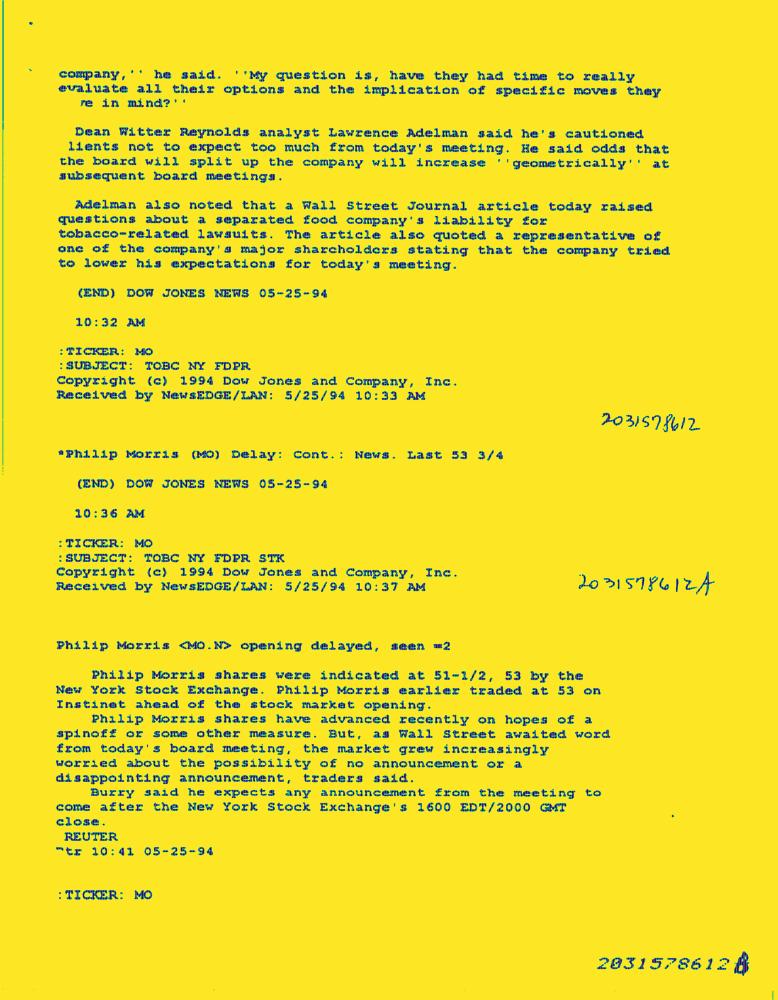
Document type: News-Article